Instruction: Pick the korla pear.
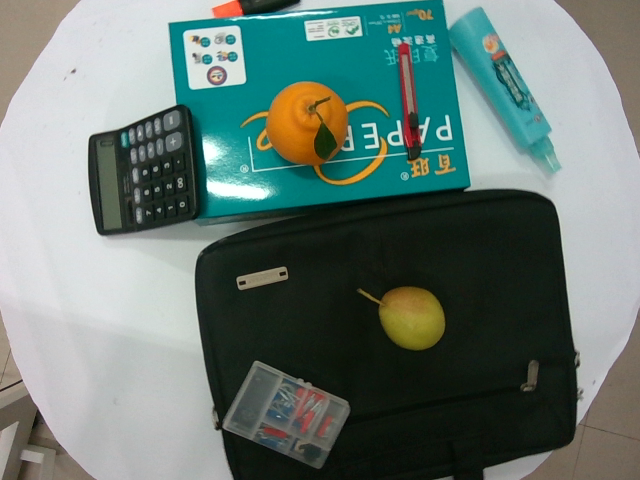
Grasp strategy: vertical